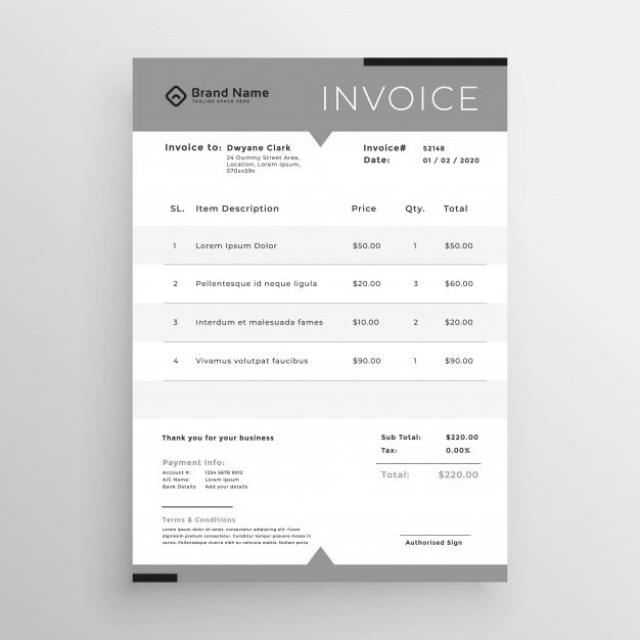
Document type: Invoice